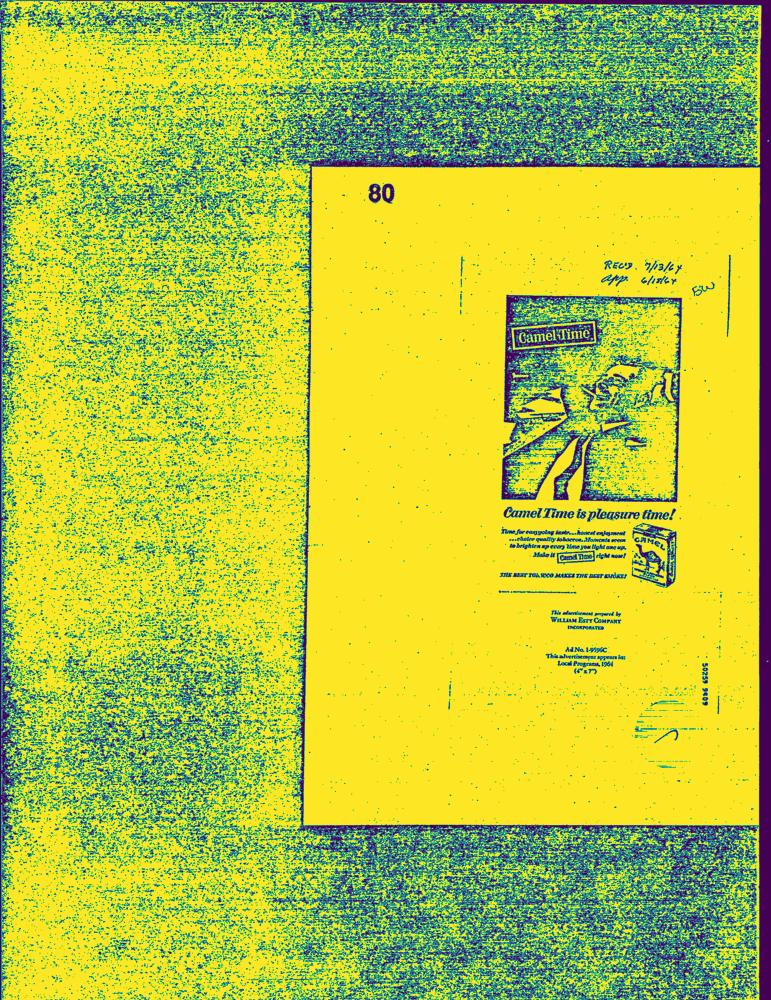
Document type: AD